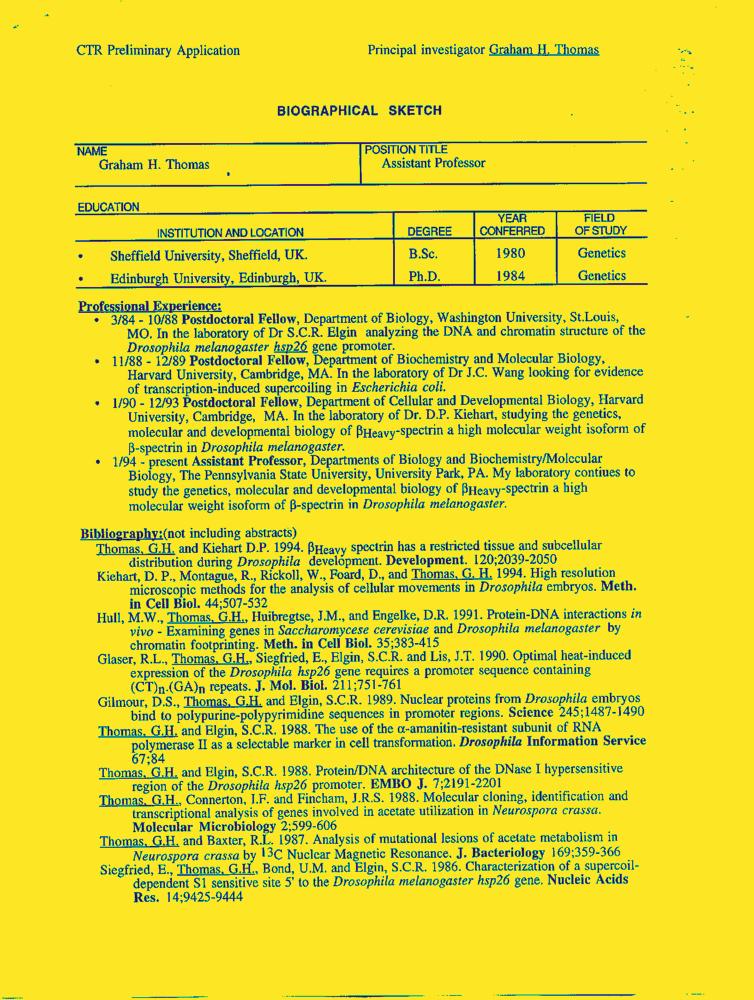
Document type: Resume-Doc